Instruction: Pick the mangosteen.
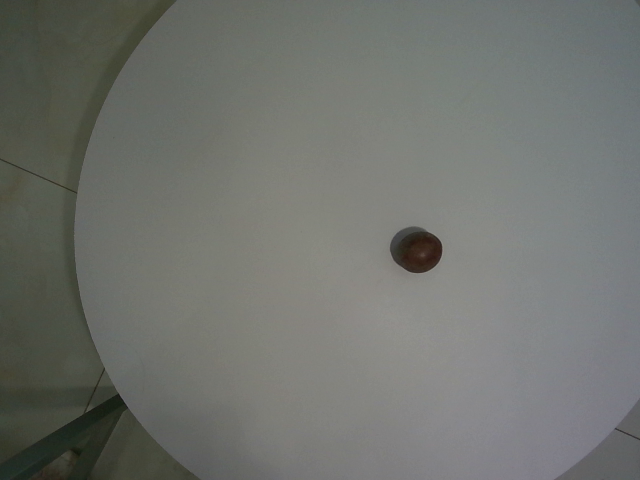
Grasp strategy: vertical